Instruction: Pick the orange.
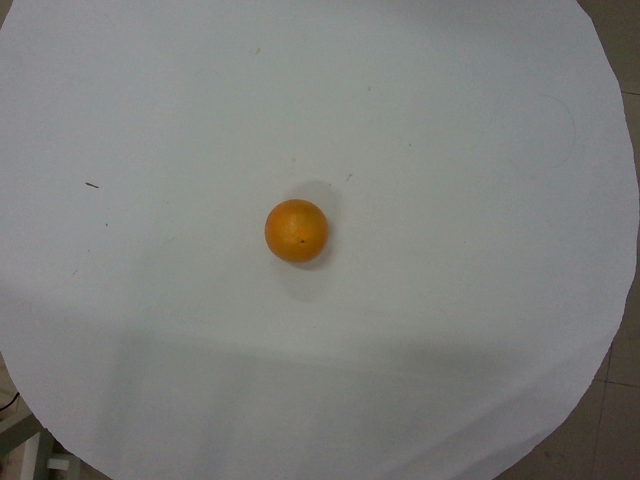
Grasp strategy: vertical